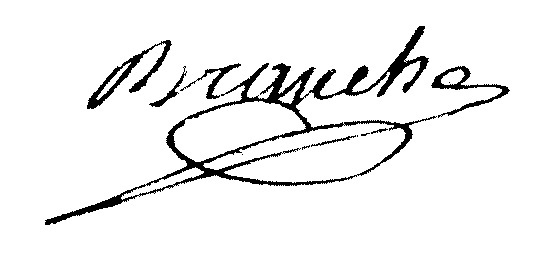
Signature of: maurice branche